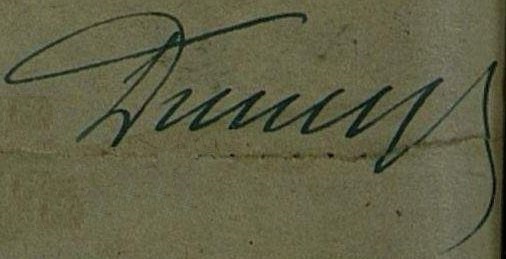
Signature of: otto germanovich ditz